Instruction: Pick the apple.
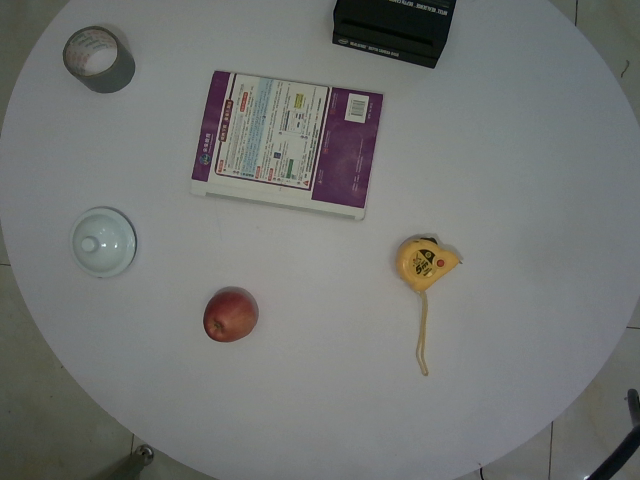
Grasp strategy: vertical